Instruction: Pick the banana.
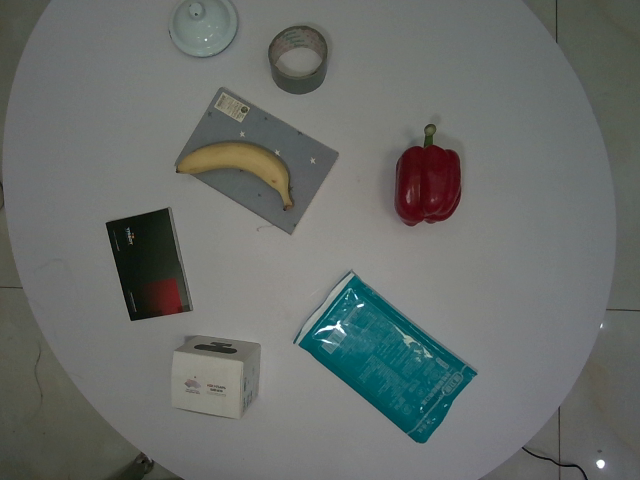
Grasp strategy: vertical